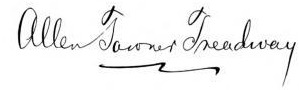
Signature of: allen t treadway